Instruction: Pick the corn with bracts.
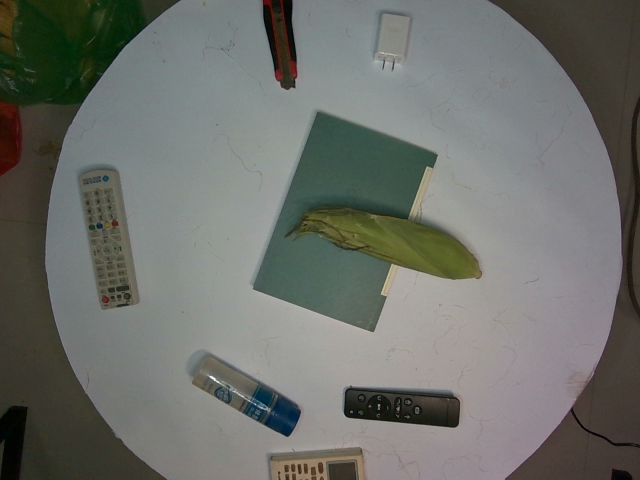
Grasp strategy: vertical